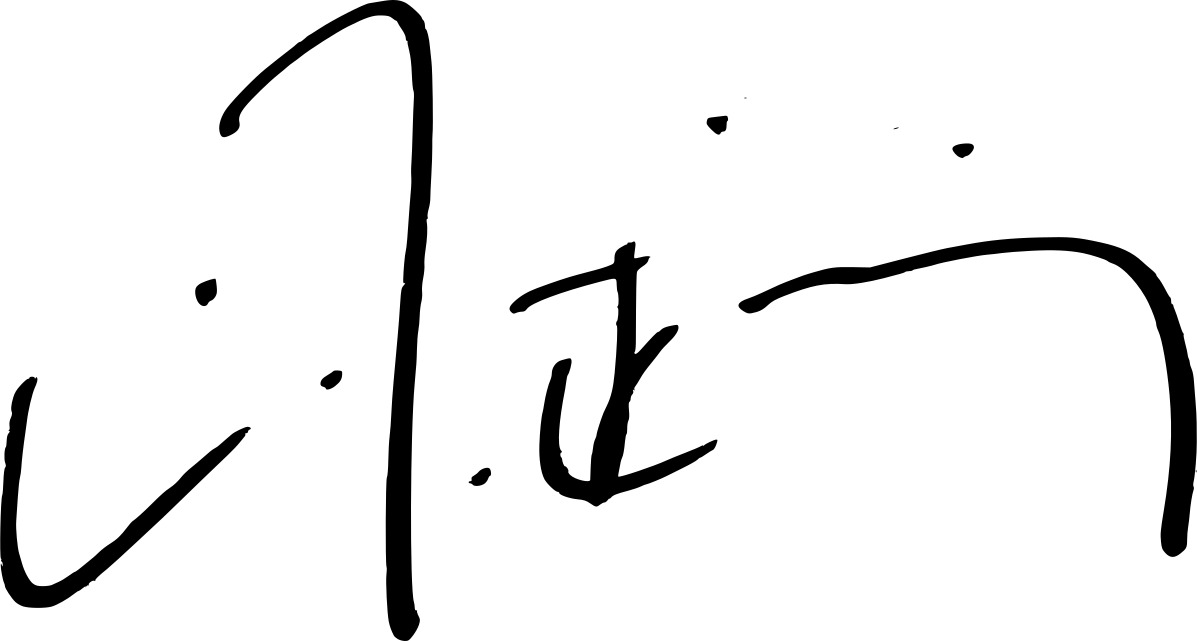
Signature of: tatsurō yamashita